Question: What might the diagnosis be?
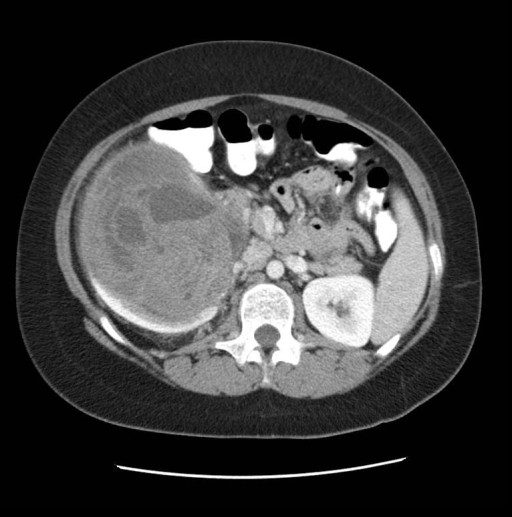
Answer: The possible diagnosis includes Renal cell carcinoma
Wilms’ Tumor (nephroblastoma)
Angiomyolipoma
Soft-tissue sarcoma of the kidney
Clear cell sarcoma of the kidney
Neuroblastoma.